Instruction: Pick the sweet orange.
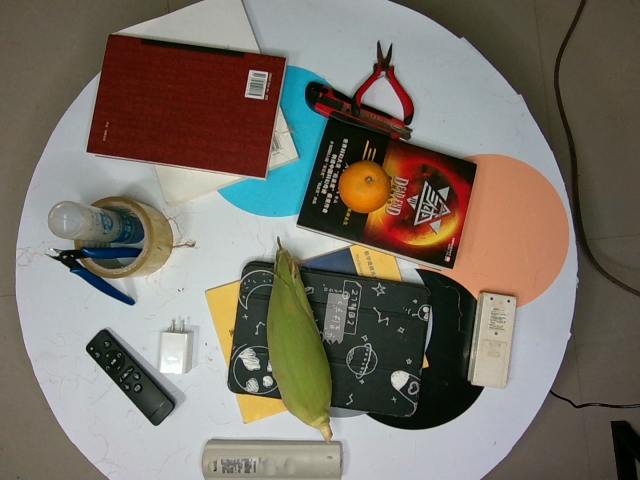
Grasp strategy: vertical